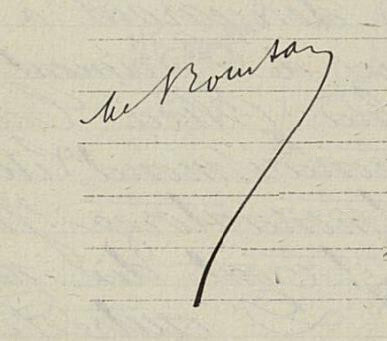
Signature of: marius roustan